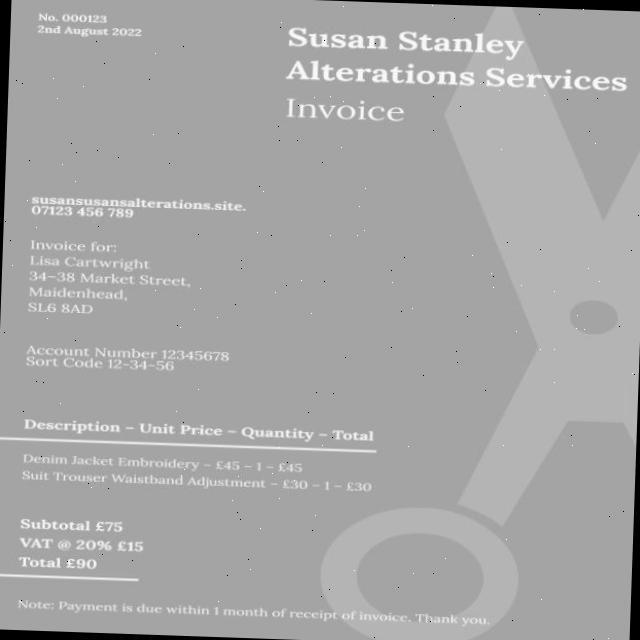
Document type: Invoice